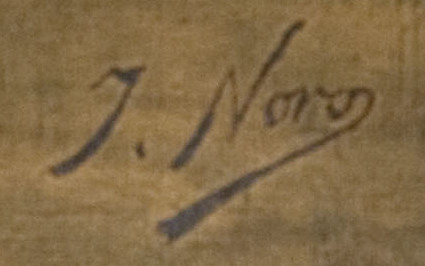
Signature of: jean baptiste noro